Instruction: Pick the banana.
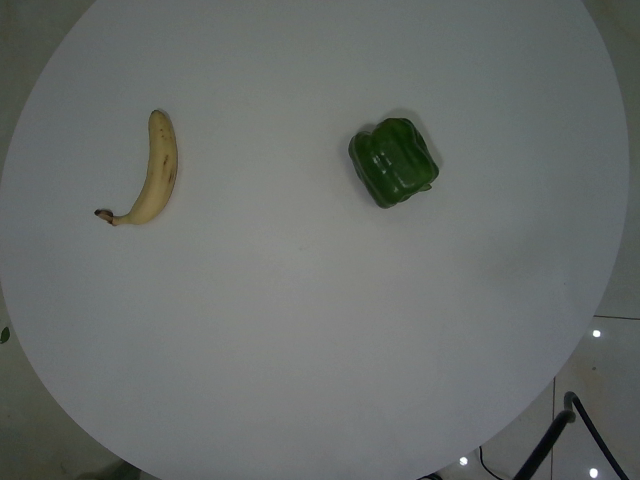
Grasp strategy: vertical